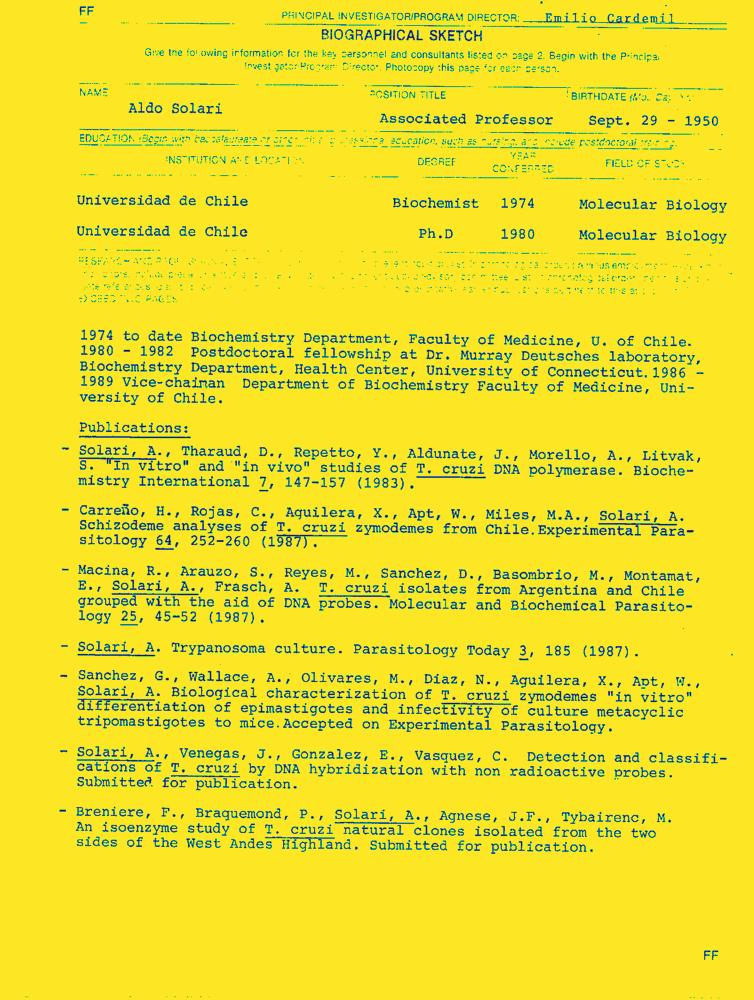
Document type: Resume-Doc